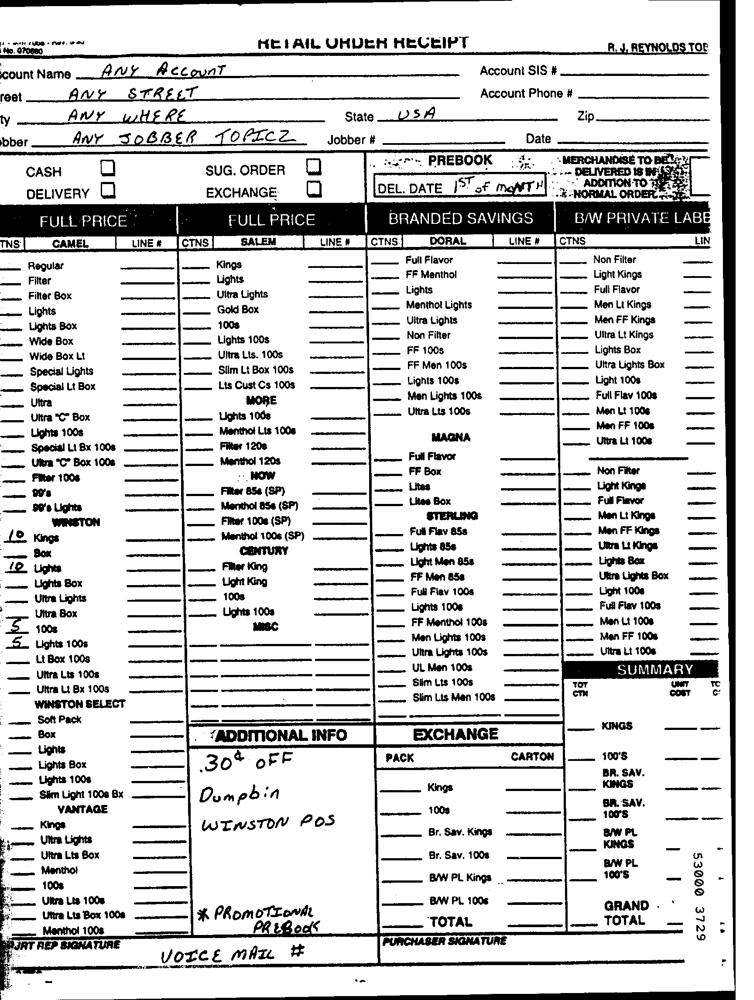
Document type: Invoice